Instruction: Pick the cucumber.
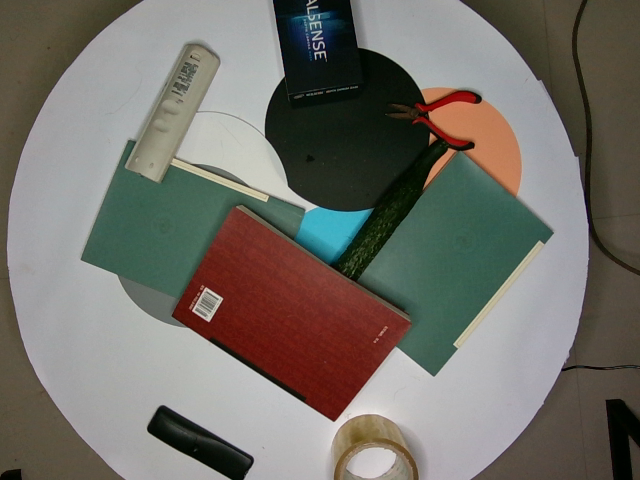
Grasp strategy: vertical